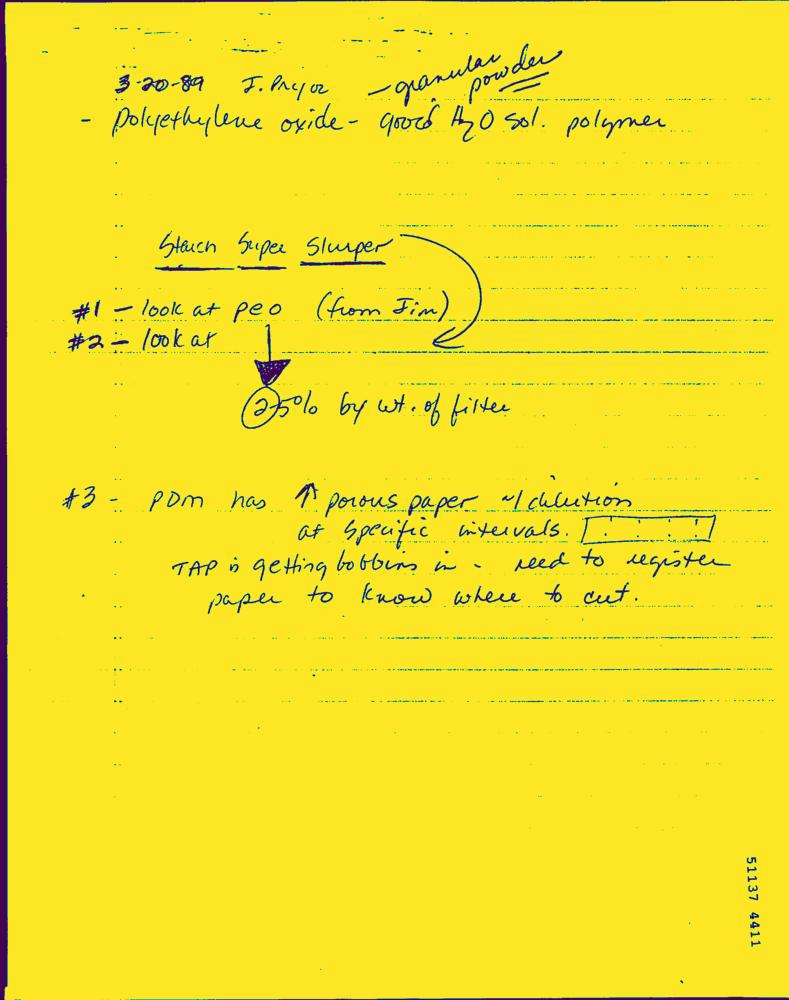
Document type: Hand-Written